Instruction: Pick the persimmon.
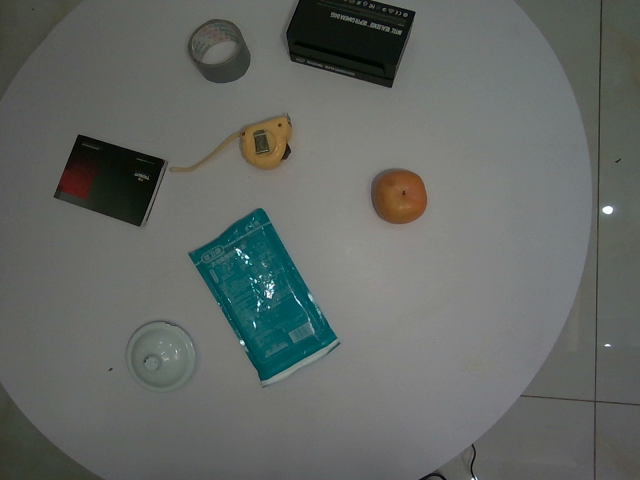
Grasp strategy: vertical